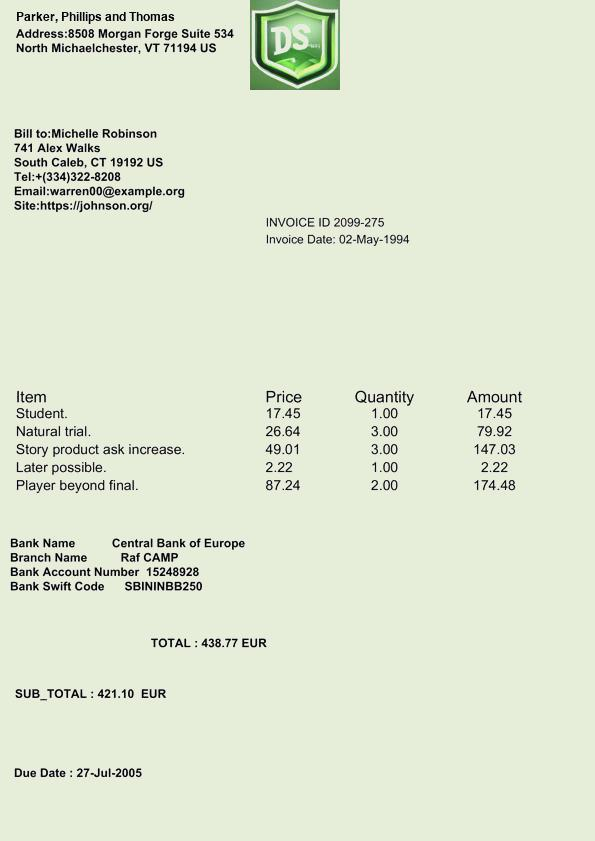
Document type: Invoice